Patient: Male, age 49
A 49-year-old male had end-stage renal disease and secondary to diabetic nephropathy, and was undergoing maintenance HD. His general condition was stable. He was admitted to the hospital on January 31, 2020, with complaints of intermittent cough. However, he had no fever, chills, myalgia, or anorexia before admission. He had undergone chest computed tomography (CT) scan because of a history of contact with a COVID-19 patient (his mother) 5A days earlier. His CT scan showed a small cotton-wool spot in the right lobe of the right lung and he was suspected to have ACOVID-19 (Fig.A 1a). The reverse transcription polymerase chain reaction (RT-PCR) of the patienta$ s pharyngeal swab was positive for the COVID-19 nucleic acid 2 days after hospitalization. The patient was treated with lopinavir plus ritonavir combined with interferon alfa-2b inhalation as antiviral therapy, and continued on HD (see below). However, 5 days after admission, he began to develop fever and his condition worsened rapidly. A repeat chest CT showed scattered ground-glass opacities in both lungs 8 days after admission (Fig.A 1b). He was transferred to the intensive care unit and required endotracheal intubation and mechanical ventilation. At 14 days after admission, chest radiography showed several reticular shadows in both lung fields (Fig.A 1c). Unfortunately, after 15A days of admission, the patient developed multiple organ dysfunction syndrome and died.
Precautionary measures were applied in our HD center during the COVID-19 outbreak in late December 2019, a month before this patient was confirmed to have COVID-19. These included enhanced environmental cleaning, exclusion of visitors, and monitoring of hand hygiene. All patients undergoing HD had their body temperatures monitored and were asked to put on masks; patients with fever had to undergo chest CT and blood cell analysis. This allowed shifting of suspected patients into an isolated dialysis unit in isolated wards. Since an outbreak of the COVID-19 developed in Hubei, China, especially after presence of the first COVID-19 positive patient in our HD unit, some maintenance HD outpatients worried about becoming infected and prolonged their HD interval. The dialysis unit staff followed the recommendations of the WHO for infection control including the use of waterproof disposable gowns, gloves, caps, goggles, and N95 masks.
Once the diagnosis of COVID-19 was confirmed, the patient was kept in the COVID-19 isolation ward along with other non-dialysis COVID-19 patients; the dialysis machine was kept in the COVID-19 isolation ward between dialysis sessions and was used only for COVID-19 patients requiring HD. All staff involved in the direct care of patients affected by COVID-19 had to undertake full protection (see above) and strictly implemented hand hygiene. We performed continuous venovenous hemodiafiltration using the Fresenius multiFiltrate dialysis machine (Fresenius Medical Care, Bad Homburg, Germany). A commercial carbonate replacement fluid (QingShanLiKang, Chengdu, China) was used and Fresenius AV600S dialyzer (Fresenius Medical Care) was employed without reuse. After each HD session, the dialyzer, all blood tubing, and the spent dialysate were discarded as infectious waste and the dialysis machine was disinfected with sodium hypochlorite solution according to the manufacturera$ s instructions.
Keywords: coronavirus disease 19, end-stage renal disease, hemodialysis, severe acute respiratory syndrome-cov-2
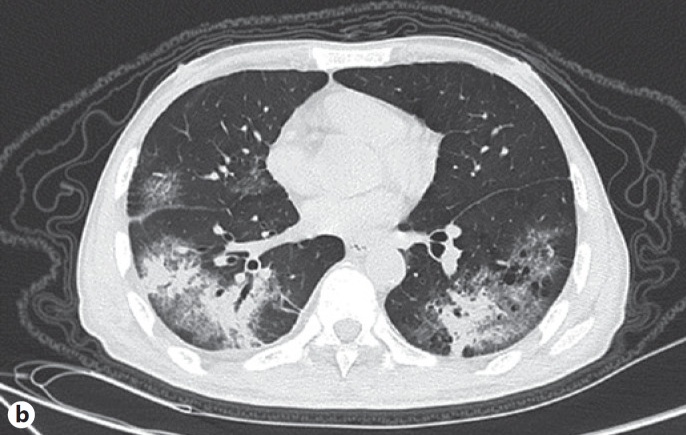
Image caption: Radiographic images of the patient. b; An axial CT of the thorax recorded 8 days after admission showing diffuse large regions of ground-glass opacification with partial consolidation in the lower lobe of both lungs.